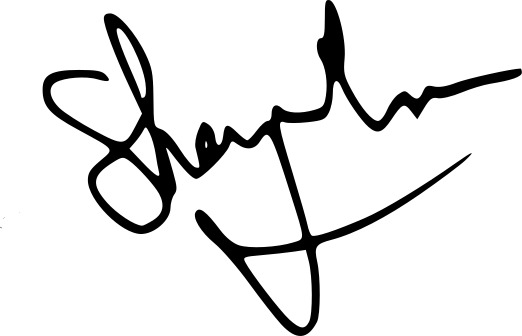
Signature of: sherilyn fenn